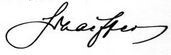
Signature of: albrecht schaeffer